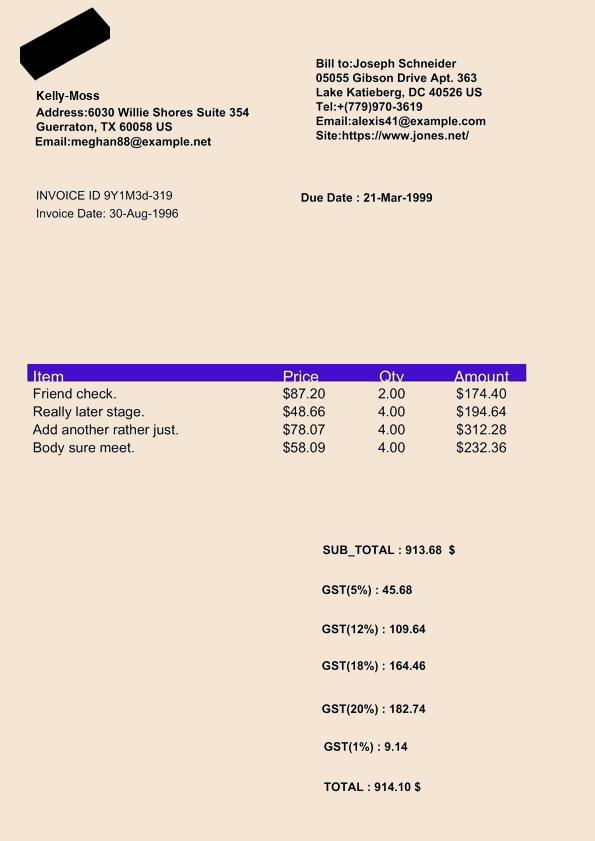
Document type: Invoice